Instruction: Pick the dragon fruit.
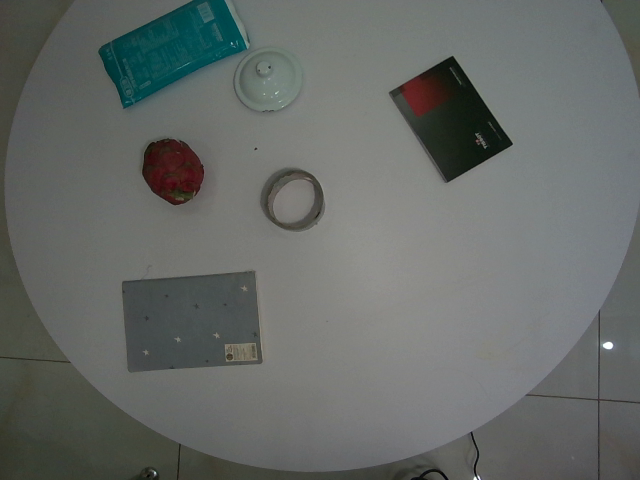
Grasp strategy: vertical